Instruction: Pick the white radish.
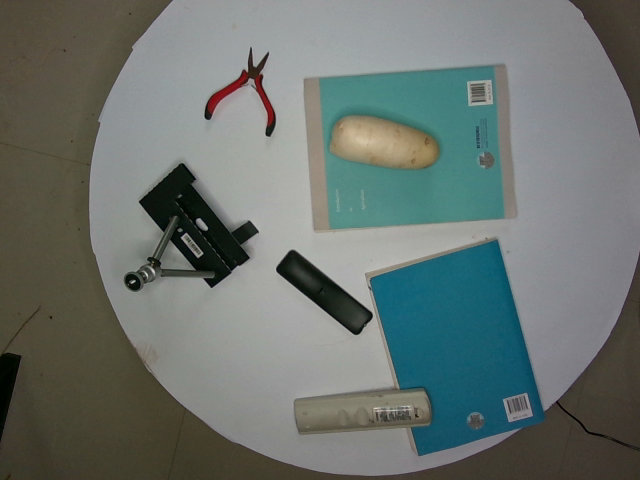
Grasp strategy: vertical